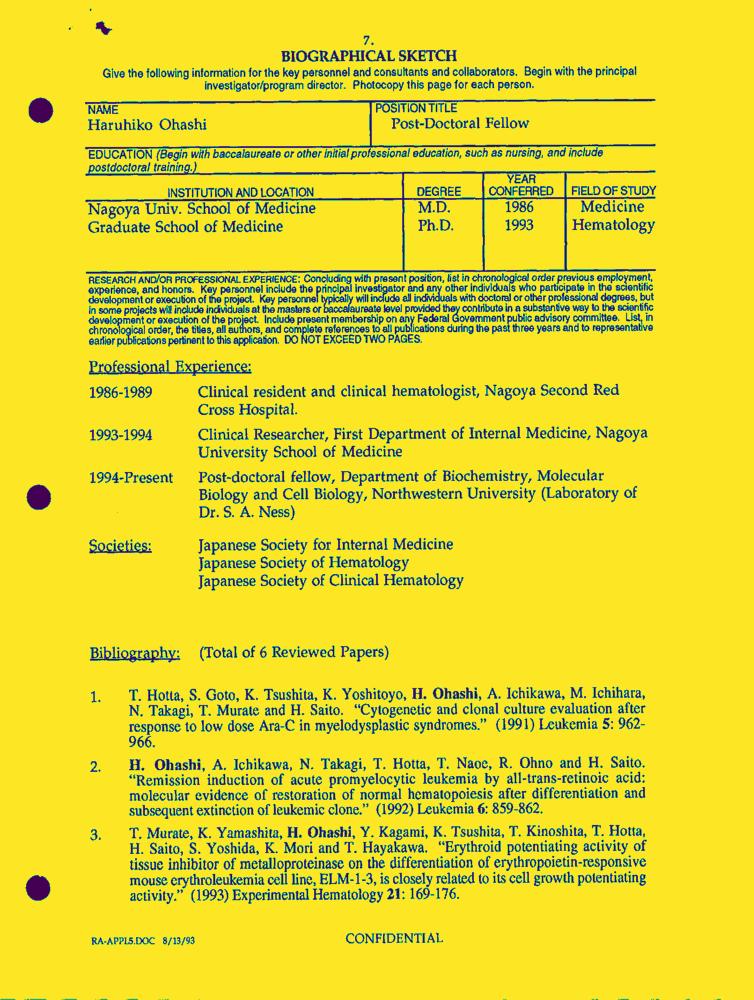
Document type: Resume-Doc